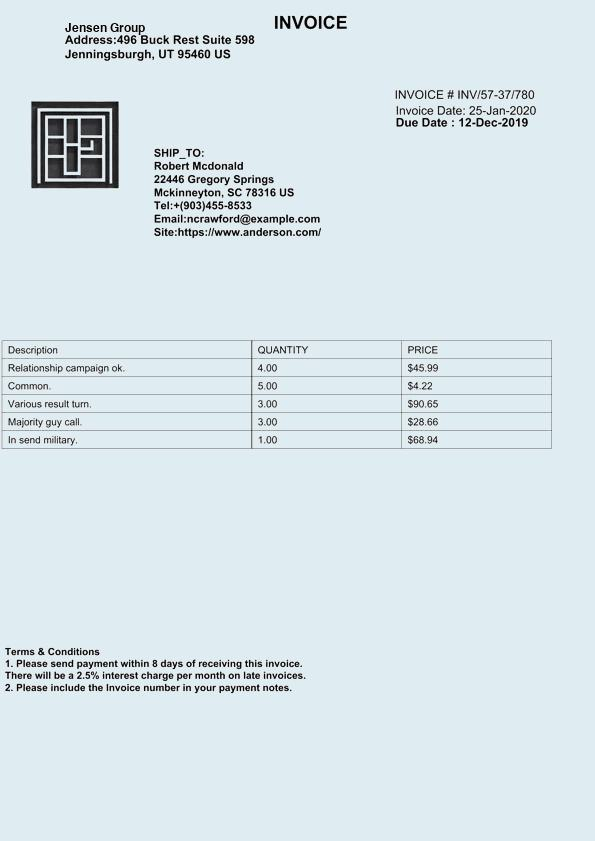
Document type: Invoice